Question: Explain the disease:
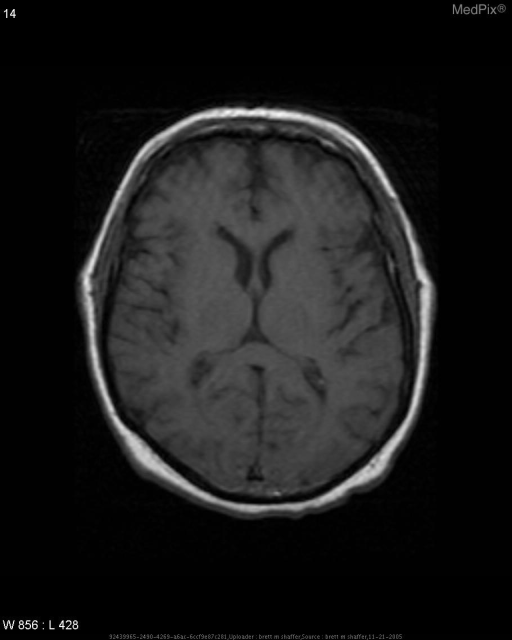
Answer: The disease is discussed as: Creutzfeldt-Jacob disease (CJD) is a neurodegenerative spongiform encephalopathy, that is progressive, transmissible, and ultimately fatal, with no effective treatment at the present time. It is classified as a prion disease, which is an abnormal conformation of a host glycoprotein, that replicates in a self-perpetuating cycle of abnormal proteins and amyloid plaques. CJD has a long incubation period, with most cases presenting in the sixth or seventh decade of life. CJD has a mean onset of 62 years, with reports of cases ranging from 17 to 83 years of age.

The incidence is approximately 1 case per million internationally and in the United States, with some Libyan Jewish populations and a few populations in rural areas of Slovakia, having 60-100 times the rate of familial CJD.

There are three classifications of CJD: sporadic (spontaneous mutation), variant (infectious), and familial. Familial CJD accounts for about 10% of all cases, and inherited in an autosomal dominant pattern.  The mean duration after symptoms present is 8 months for the sporadic form, 16 months for variant, and 26 months for familial form.

CJD is characterized by a rapidly progressive cognitive imparement, behavorial abnormalities, myoclonic jerks, higher cortical and cortical visual abnormalities, cerebellar dysfunction, and pyramidal and extrapyramidal signs. These signs and symptoms steadily increase, with death primarily occurring due to bronchopneumonia, due to a bed-ridden state.

Testing for CJD is difficult at best, and in its early stages can present like many different disease processes, with a definitive diagnosis being accomplished only after a biopsy of brain tissue. Sixty percent of patients show characteristic EEG changes of periodic sharp wave complexes (PSWCs) on a slow and low-voltage background, but EEG has a low specificity and a sensitivity of only 50.0%. Testing for brain specific proteins such as the 14-3-3 protein and the neuron-specific enolase also supports a diagnoses of CJD, but even though they are more specific than EEG, only have a sensitivity of 84.0% and 73.3% respectfully.

PET scanning may show regional hypometabolism of glucose.

The most sensitive test to date is the MRI diffusion weighted images (DWI), which has a sensitivity and specificity of 92.3% and 93.8 respectfully. DWI is more sensitive than both T2I and FLAIR. DWI shows symmetrical high intensity lesions in the striatum (caudate and putamen), the dorsomedial thalamic nuclei, and cerebral cortical lesions. These findings were identifiable before PSWC’s on EEG , and before the final stages of the disease, which results in brain atrophy.

Treatment at this time is symptomatic and palliative, but a number of experimental interventions are being tested, such as antimalarial quinacrine, chlorpromazine, and pentosan polysulphate, which prevent prion conversion and production, and an immunization that reduces the cerebral amyloid accumulation.

Finally, as seen with this patient, CJD must always be in a differential for rapid dementia or for patients experiencing changes in mood, ataxia, and visual disturbances. Today, we can only ease the suffering of CJD, but on the horizon a treatment may be near, and someday we can offer a real cure and a way to stop this deadly prion disease.